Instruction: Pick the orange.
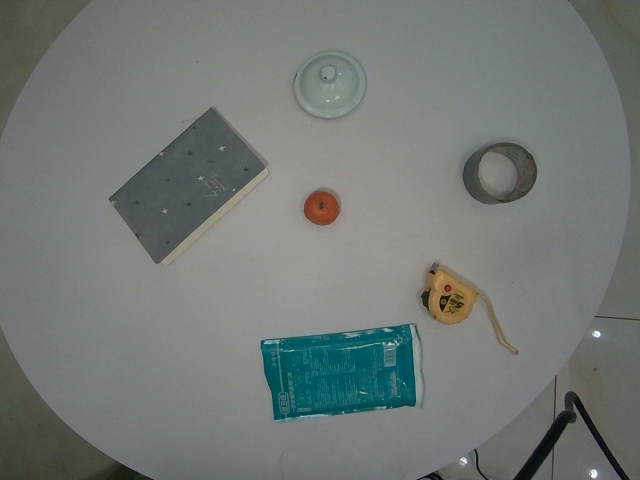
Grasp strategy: vertical